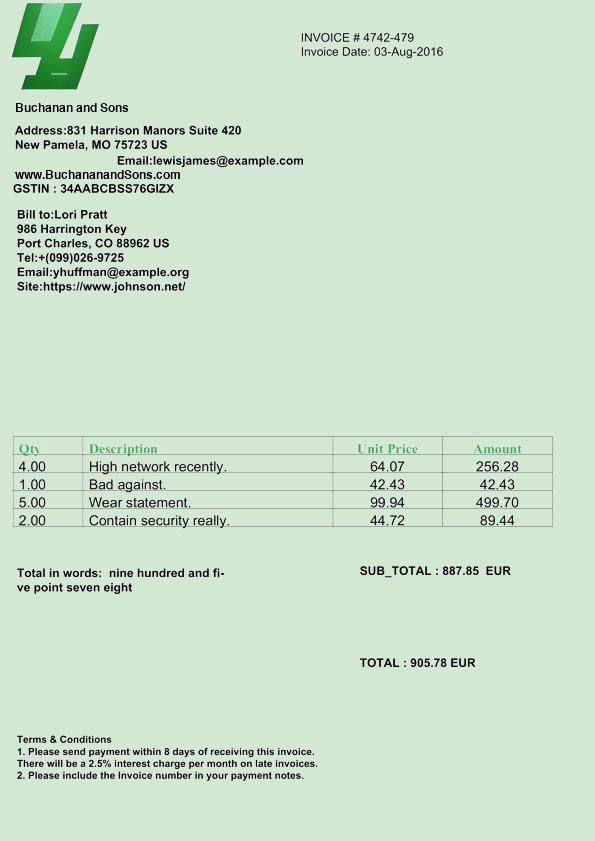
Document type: Invoice